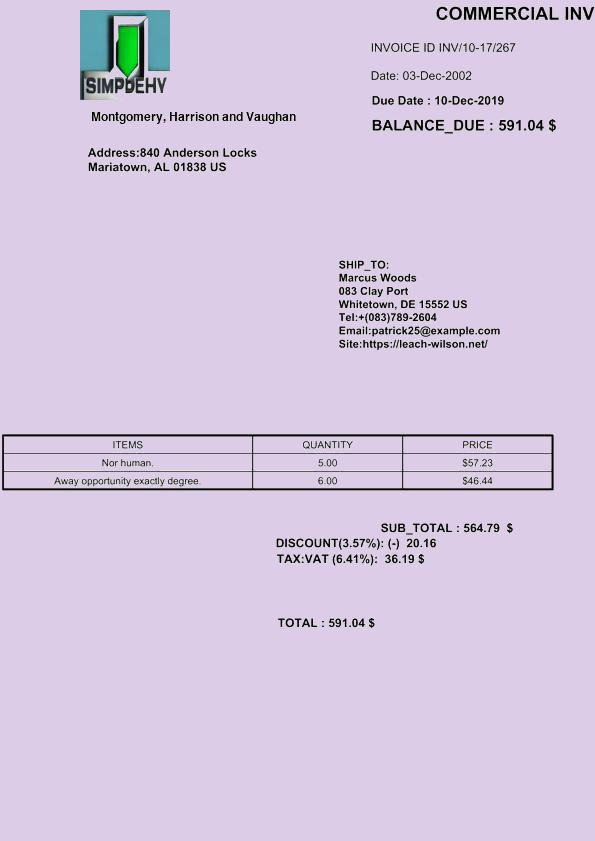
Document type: Invoice